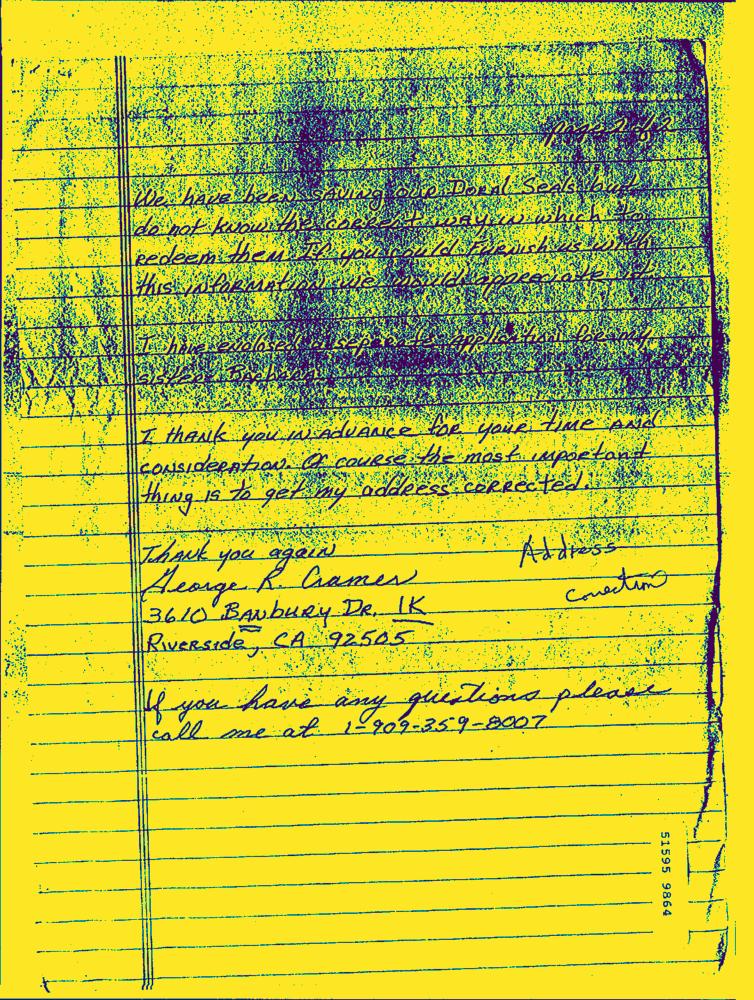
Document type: Hand-Written